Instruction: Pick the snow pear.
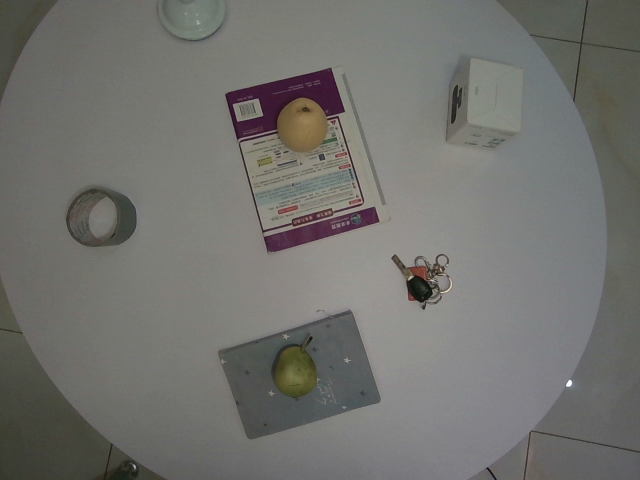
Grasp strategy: vertical